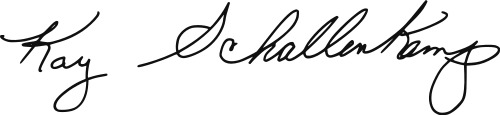
Signature of: kay schallenkamp